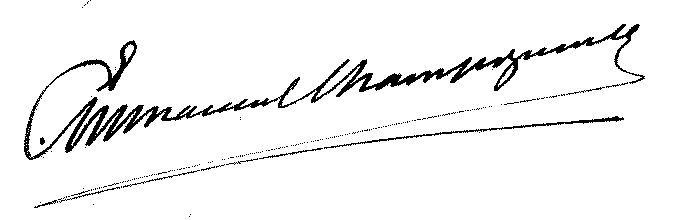
Signature of: emmanuel champigneulle